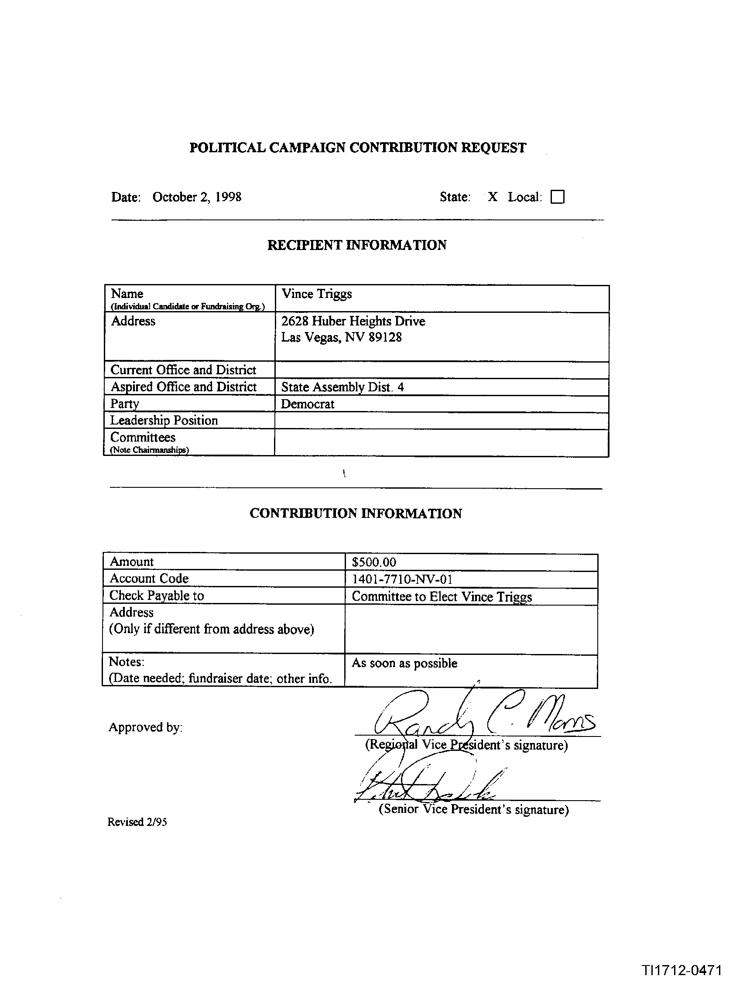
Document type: Invoice